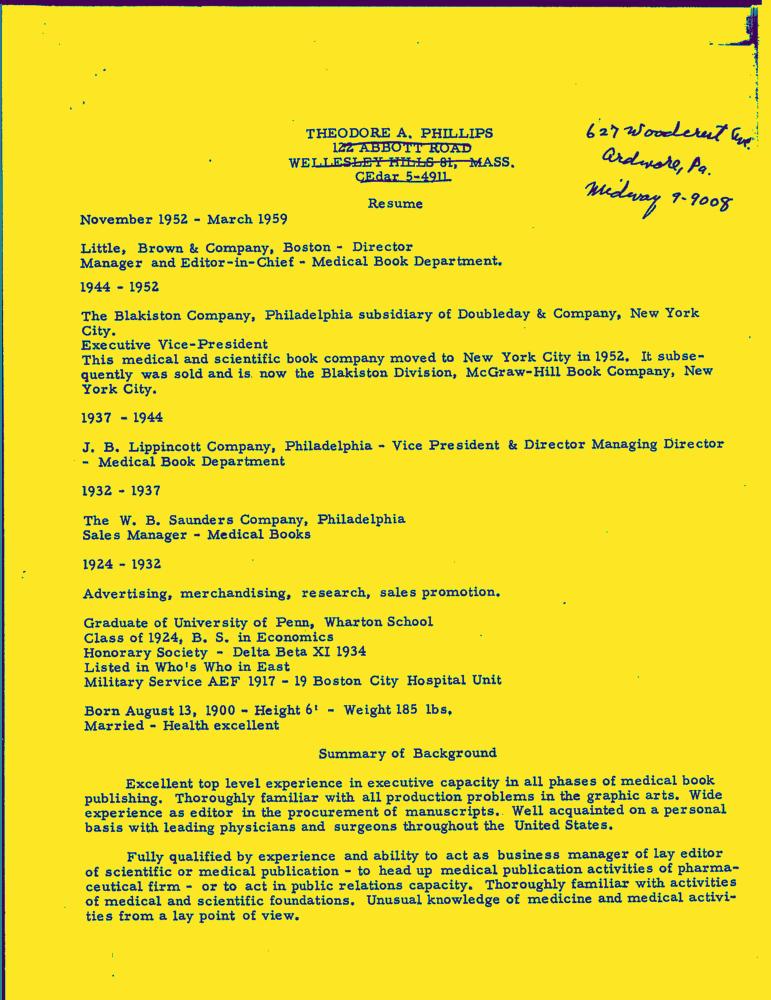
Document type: Resume-Doc